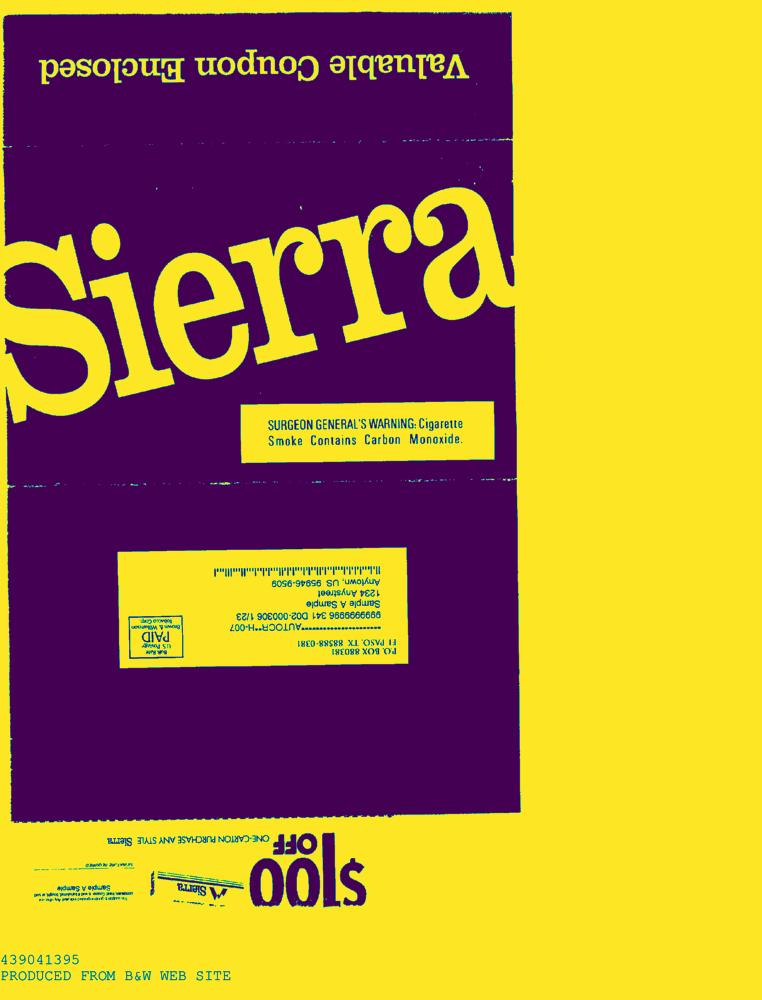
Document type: AD